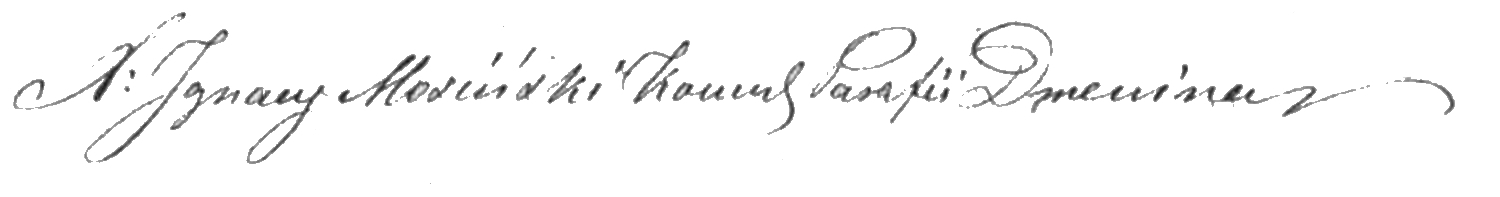
Signature of: q107376759